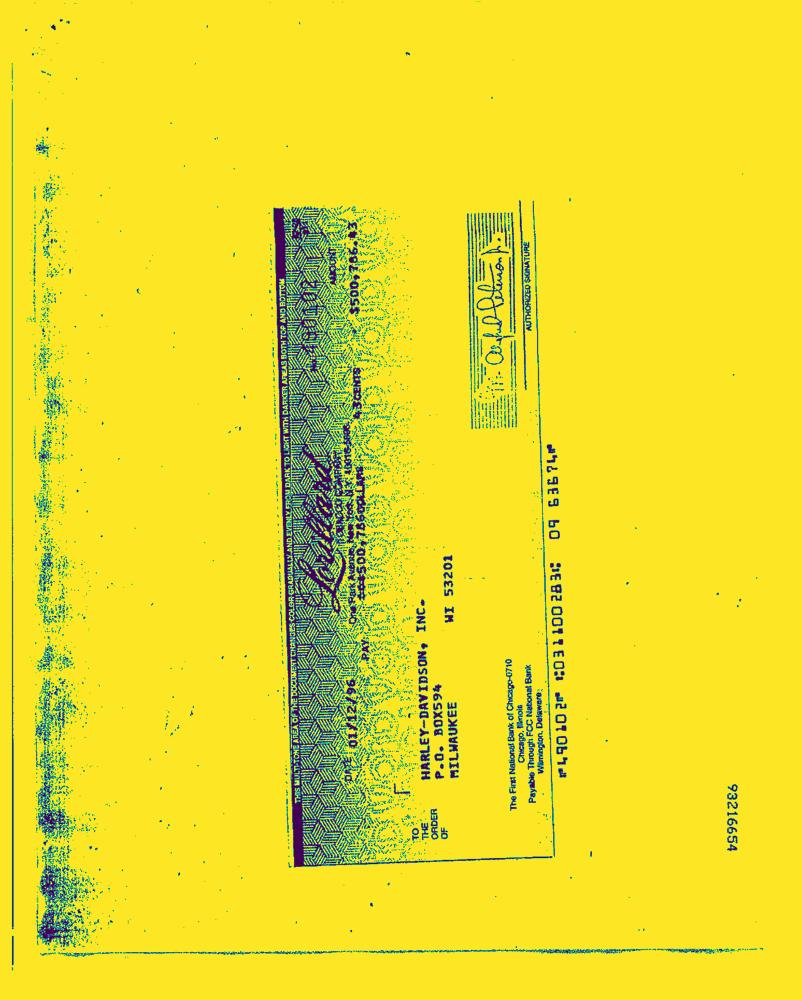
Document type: Invoice-Doc